Question: How does the patient history play a role?
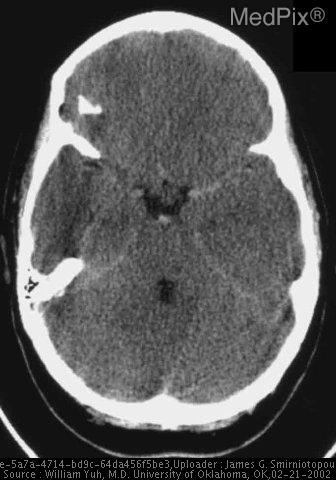
Answer: The patient's history of 18 y.o. young woman "found down" - unconscious for an unknown time and for unknown cause. is key in understanding the case.